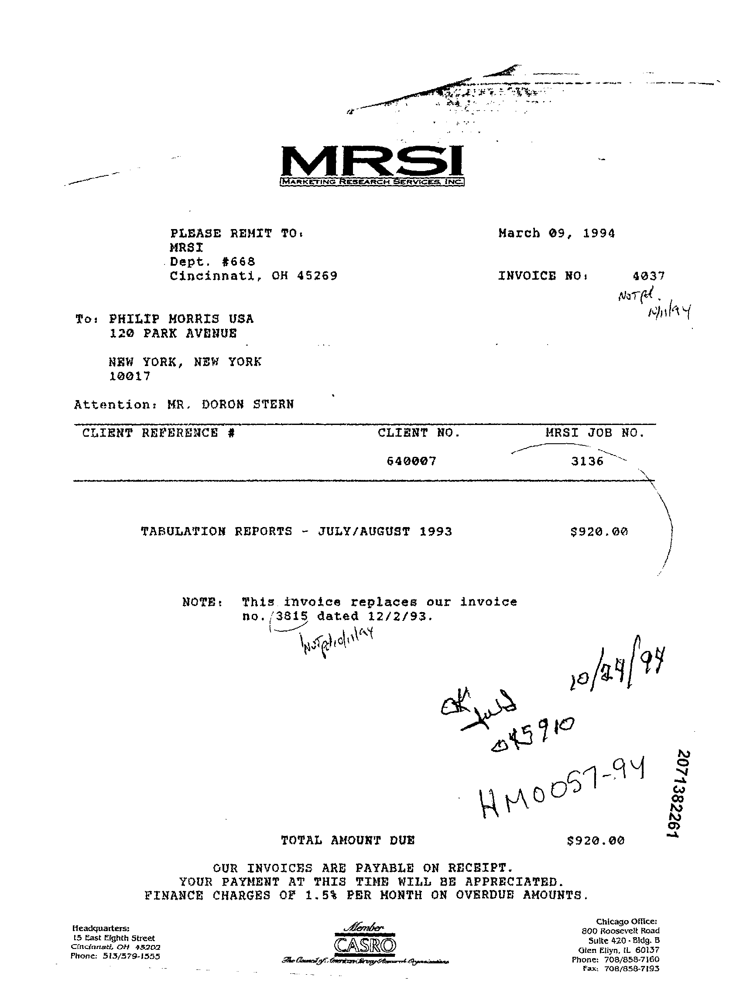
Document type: Invoice